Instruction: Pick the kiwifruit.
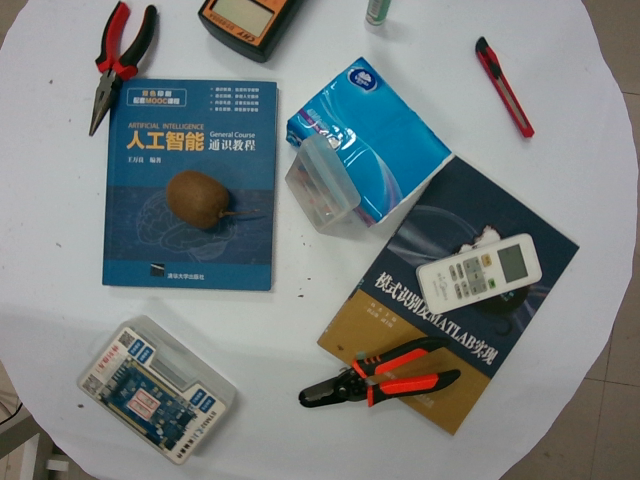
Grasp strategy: vertical